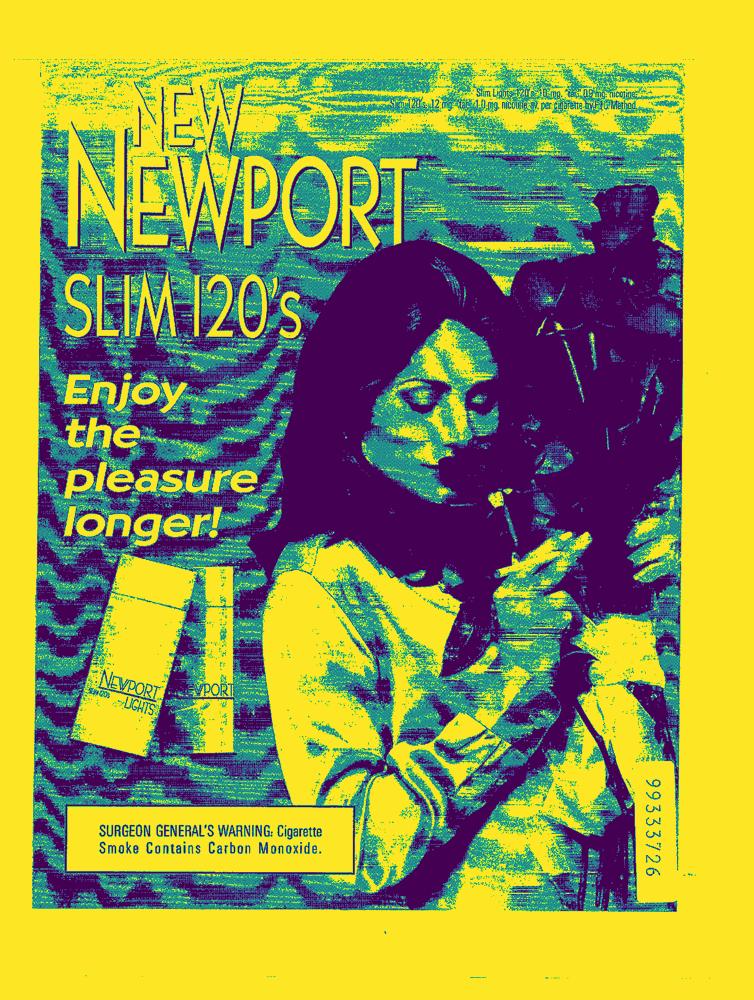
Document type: AD